Question: What appears to be the issue?
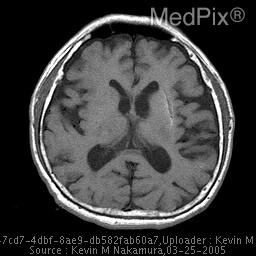
Answer: The findings suggest CT demonstrates focal high density in the region of the left putamen. Contrast was administered due to apparent vasogenic edema on the preceding non-contrast examination. A follow-up MRI performed 3 months later demonstrates evidence of residual blood products in the same region. Note the decrease in mass effect on the follow-up study.. Axial T1W MRI appearance of left basal ganglia hemorrhage.. The patient might have a history of 76 year-old hypertensive male with altered mental status, presenting to the emergency department via EMS..